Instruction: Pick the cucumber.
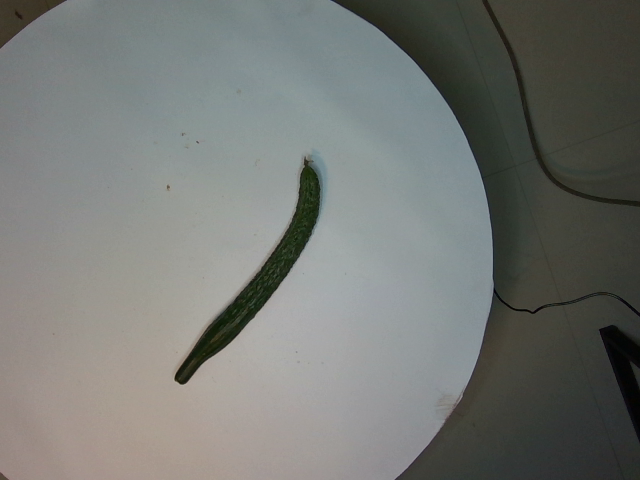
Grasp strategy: vertical